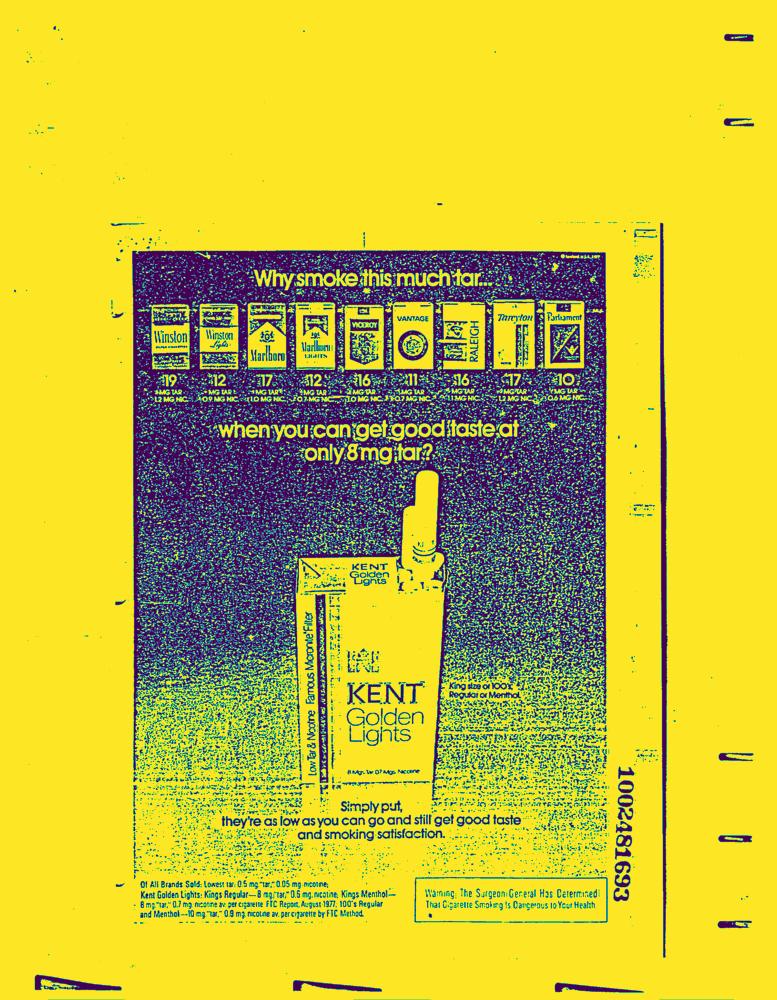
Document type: AD